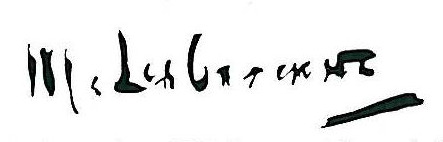
Signature of: max liebermann